Question: What could the diagnosis suggest?
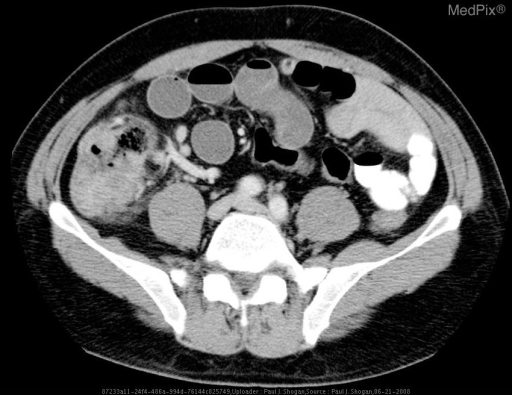
Answer: The possible diagnosis includes Adenocarcinoma (Hereditary Nonpolyposis Colon Cancer)
Lymphoma
Metastasis
Carcinoid Tumor
GIST
Diverticulitis
Crohn’s Disease
Typhlitis (Neutropenic Colitis)
Ischemic Necrosis of the Cecum (rare – patients with a history of cardiac failure and arrhythmia).

Reference:
Hoeffel et al.  RadioGraphics 2006;26:1373-1390..